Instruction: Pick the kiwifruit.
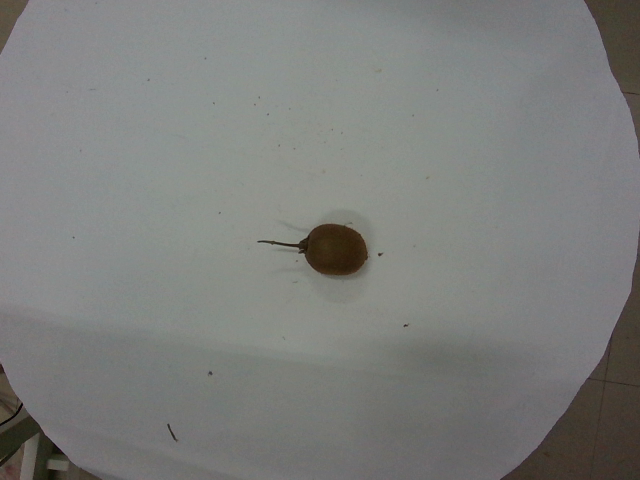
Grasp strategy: vertical